Question: What jurisdiction, city, or county is the document associated with?
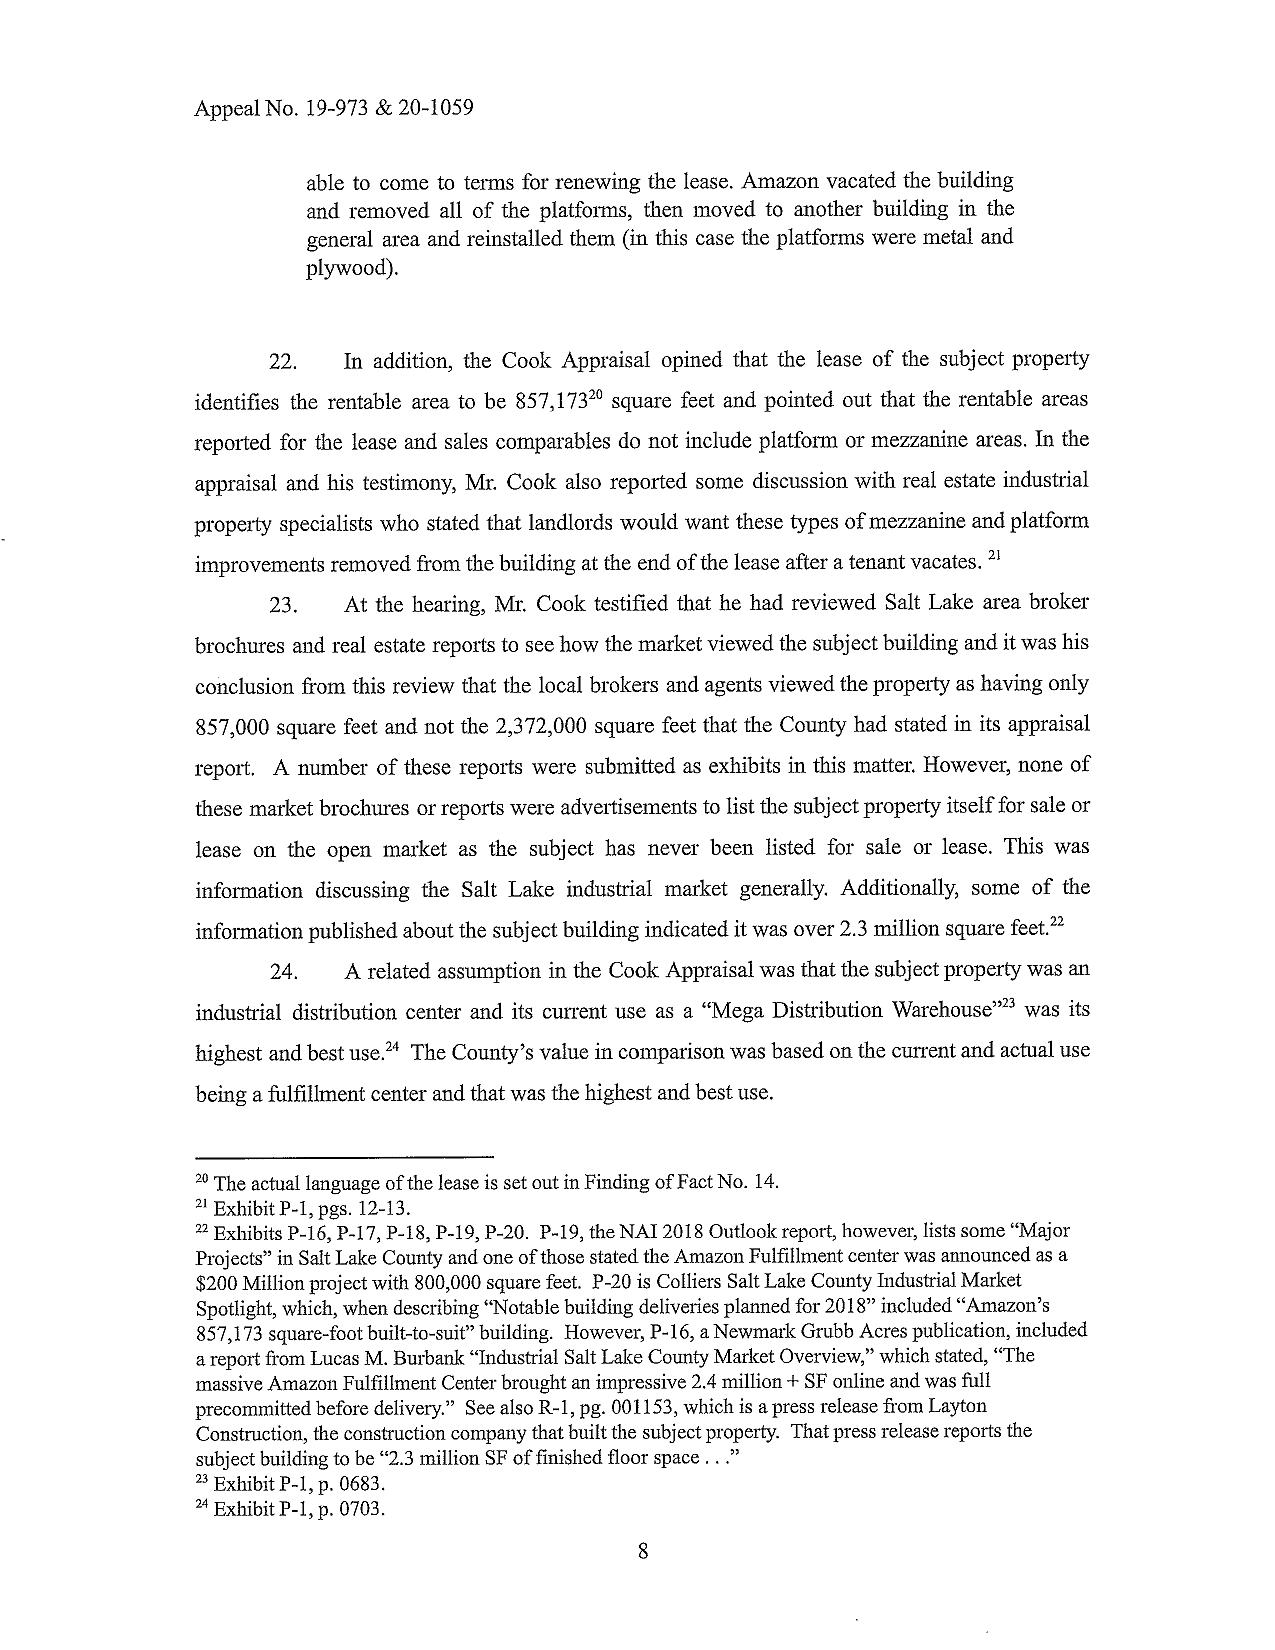
Answer: "Salt Lake County"